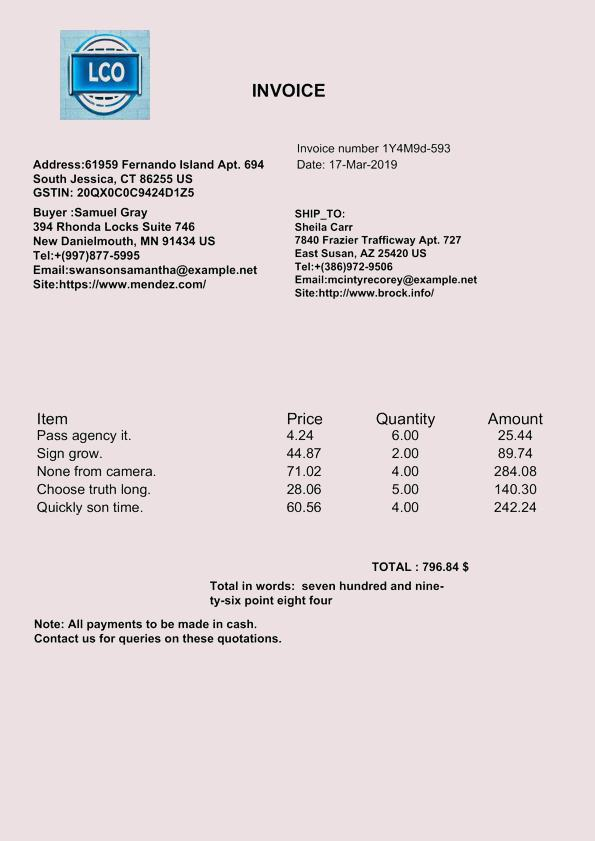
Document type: Invoice